Question: What type of tax is indicated in the document, personal property or real estate?
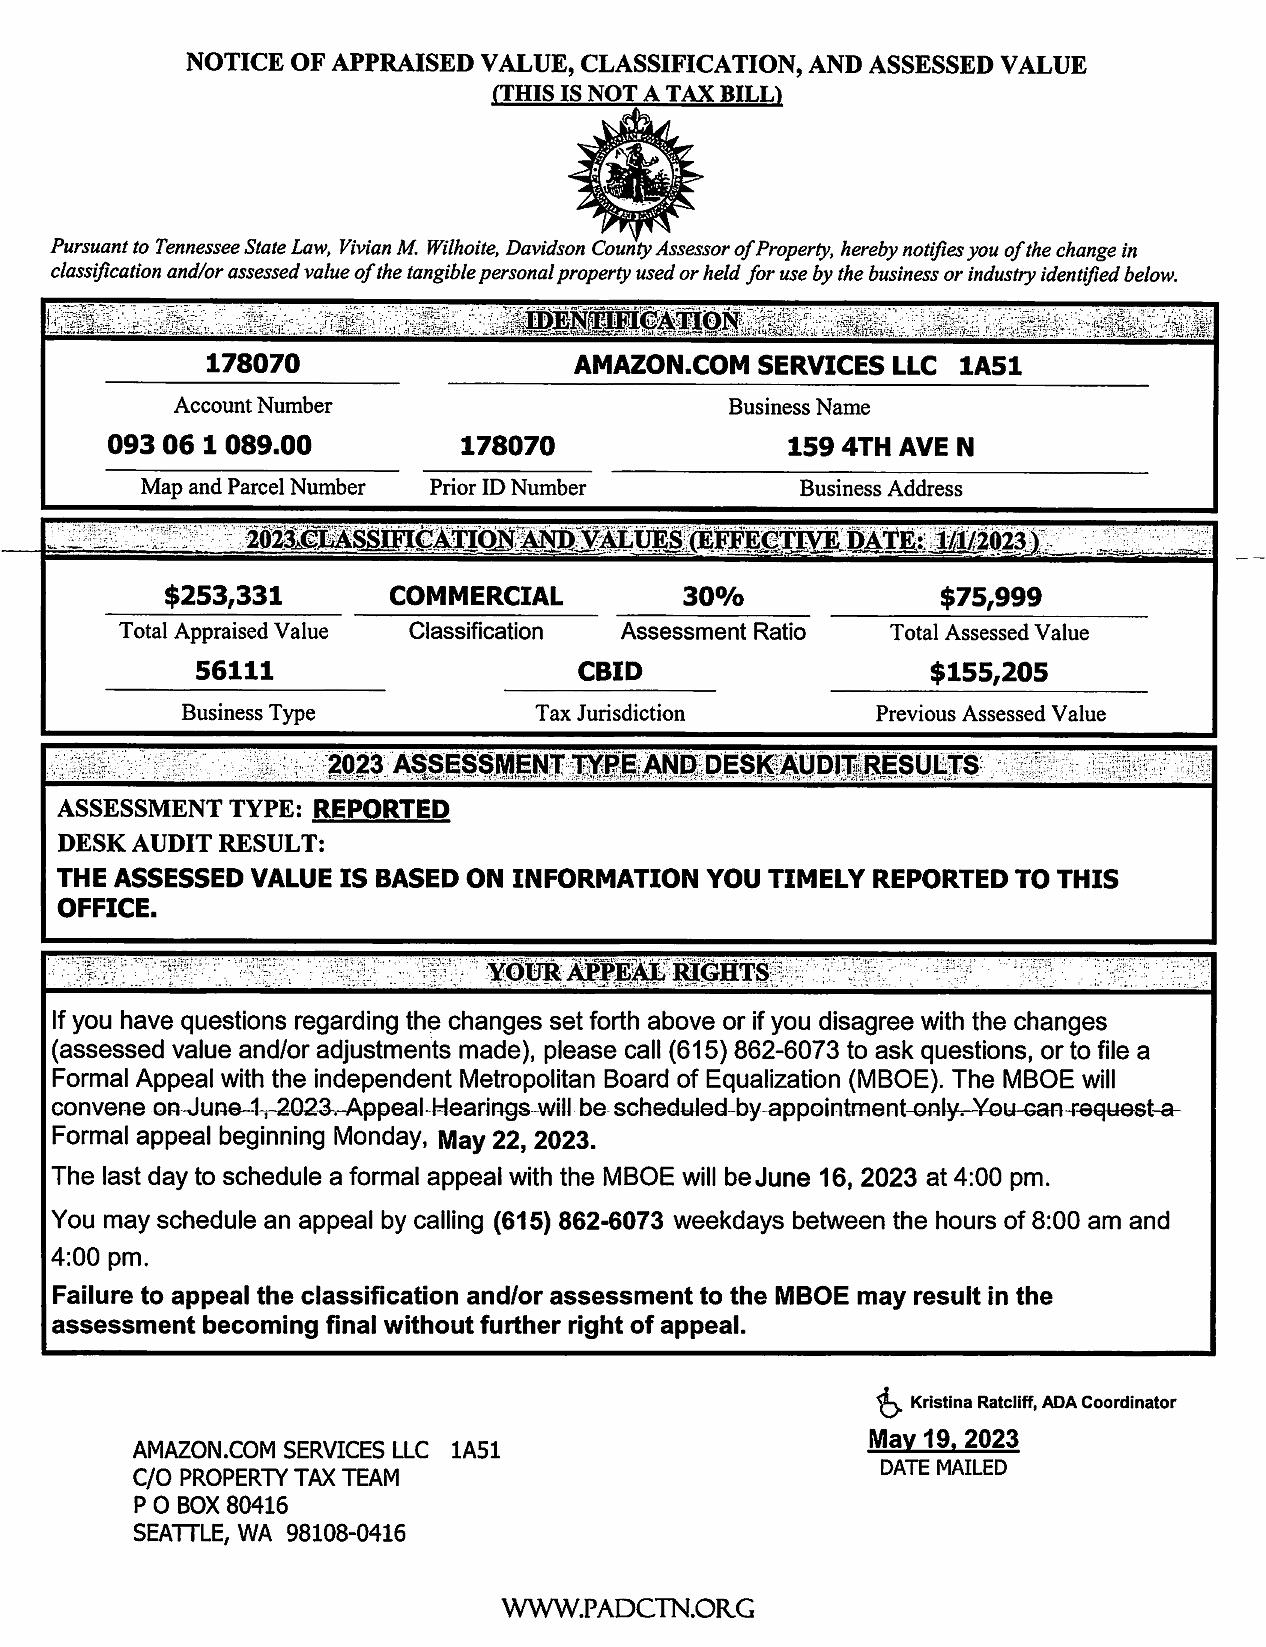
Answer: "Personal Property"